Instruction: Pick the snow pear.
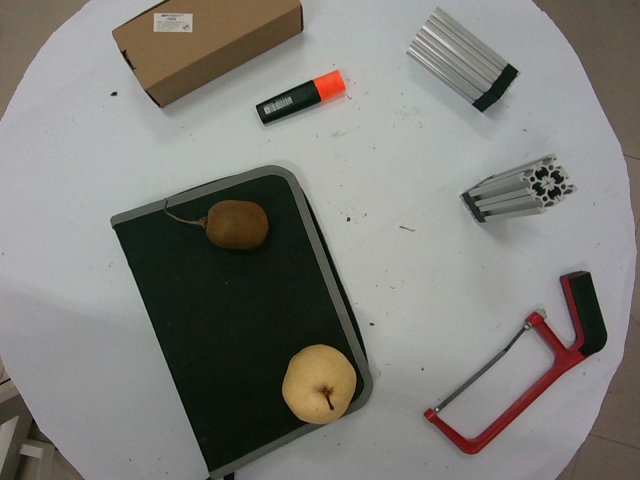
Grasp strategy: vertical